Question: How does the patient history play a role?
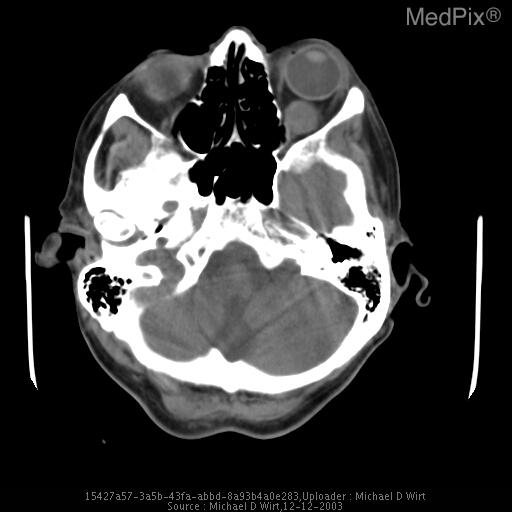
Answer: The patient's history of The patient is a 79-year-old woman who presented with a two-day history of left lower extremity weakness associated with loss of proprioception, and vomiting after falling and striking the back of her head.  The patient's past medical history is significant for multiple medical problems, including recent seizures. is key in understanding the case.